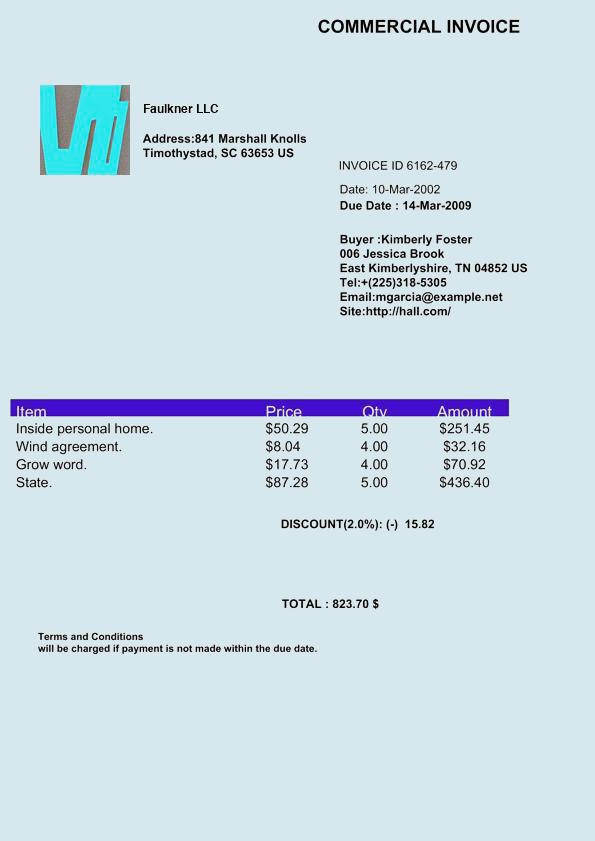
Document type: Invoice